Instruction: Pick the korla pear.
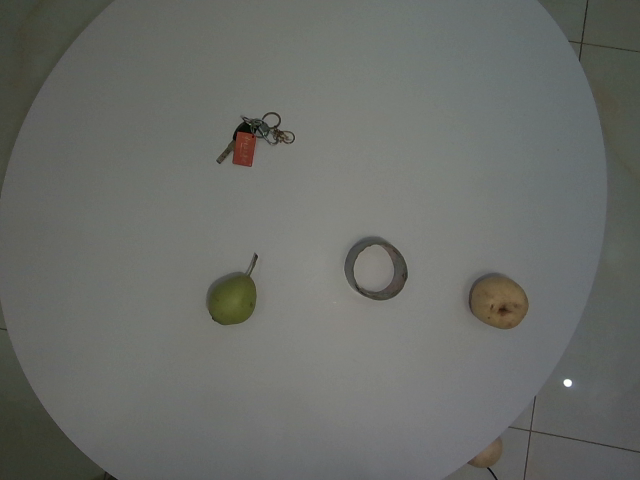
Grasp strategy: vertical